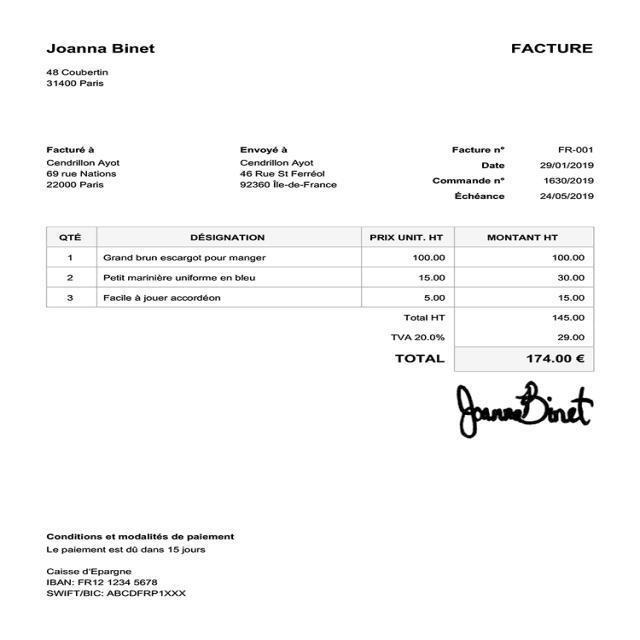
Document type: Invoice